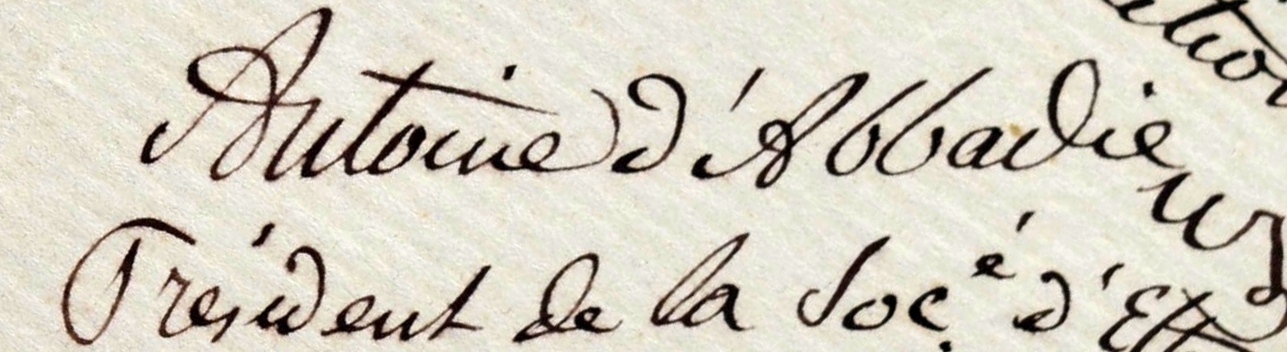
Signature of: antoine thomson d abbadie